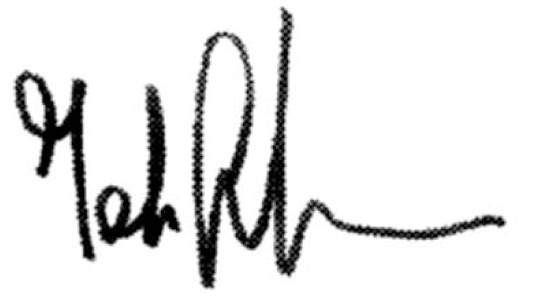
Signature of: johannes grenzfurthner